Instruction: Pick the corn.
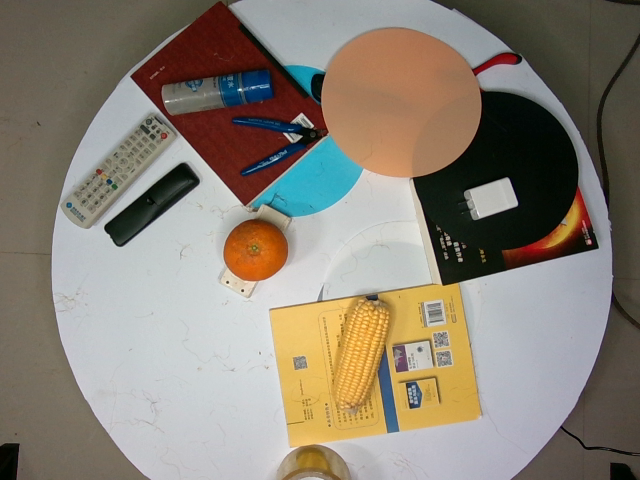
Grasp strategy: vertical